Question: What is the main concern?
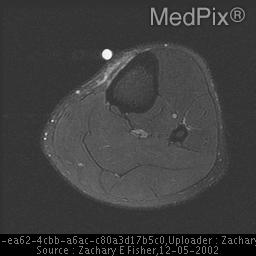
Answer: The findings suggest Radiographically it is a broad-based, juxtacortical, densely ossified mass, the periphery somewhat less dense that the base. CT scan is most useful and can demonstrate a radiolucent zone of periosteum and fibrous tissue trapped between the tumor and cortex. The lesion may consist of three layers: at the cortical surface it is dense and compact, it has a middle layer of amorphous dense bone, and the outer layer there are dense spicules extending into the periphery. These tumors typically have a low signal intensity on T1-weighted images and a high signal intensity on T2-weighted images.  The lesion may eventually progress to cortical destruction and medullary invasion, MRI can be used to grade the extent of tumor extension and cortical disruption.. 2. Axial T2 FatSat shows an increased signal abnormality involving the soft tissue area superior to the anterior/medial aspect of the proximal tibia.. The patient might have a history of 26 y/o male with a mass for past 18 months on lower leg. There is no history of trauma.  The patient does not have any fever or chills, and he notes occasional pain at the site of the mass..